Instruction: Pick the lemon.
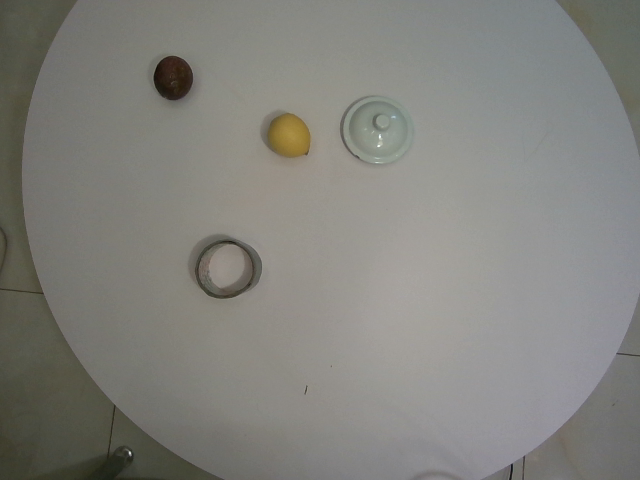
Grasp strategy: vertical